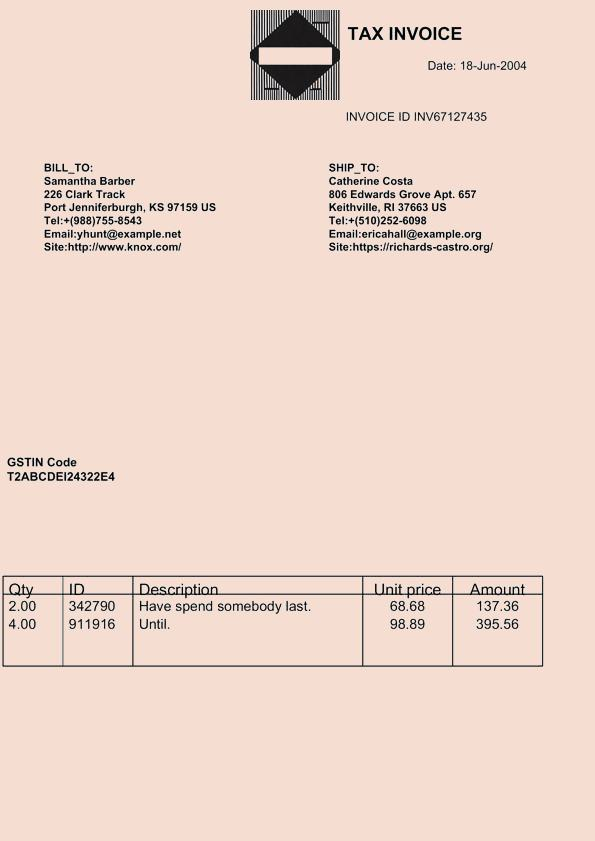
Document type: Invoice